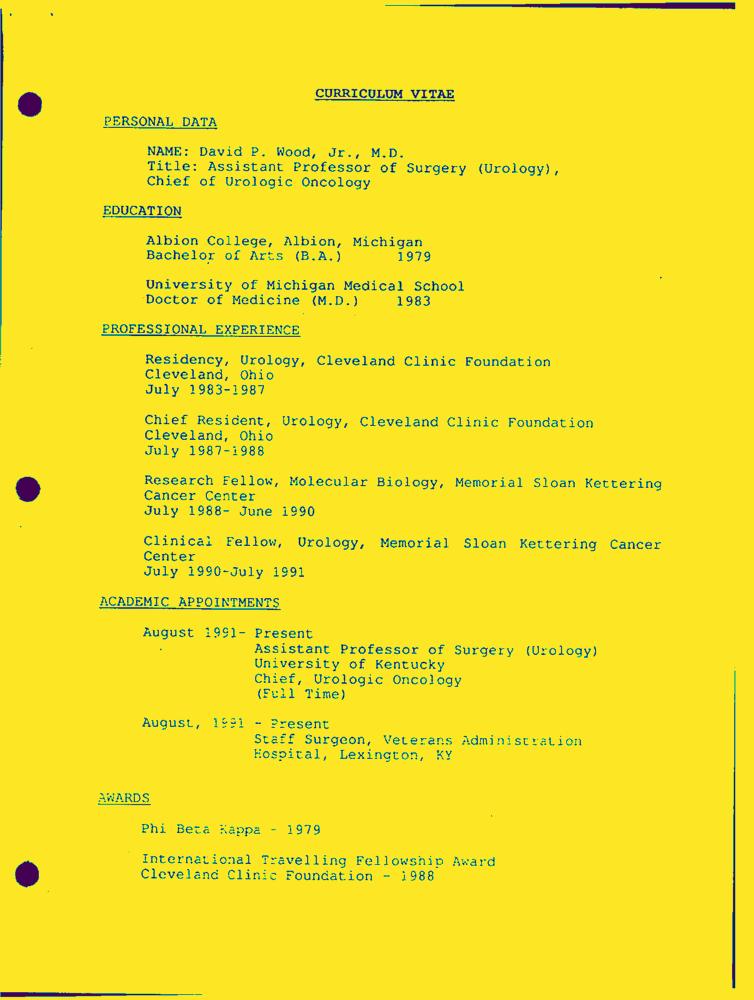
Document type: Resume-Doc